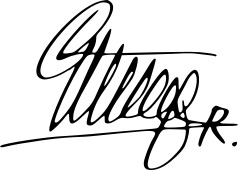
Signature of: gustaf v of sweden